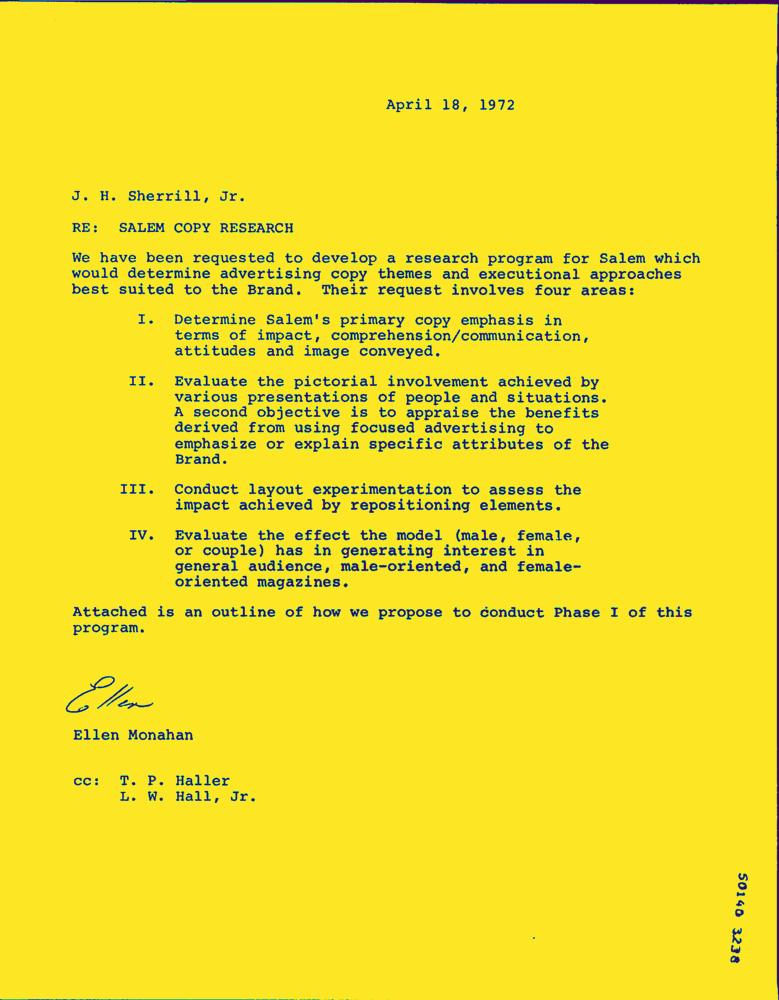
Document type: Letter-Doc